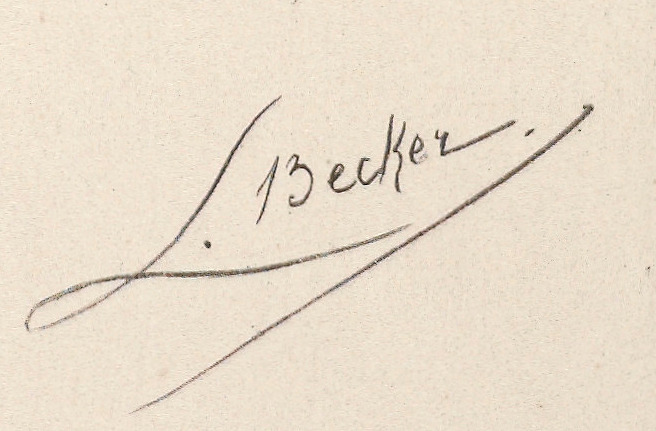
Signature of: léon becker